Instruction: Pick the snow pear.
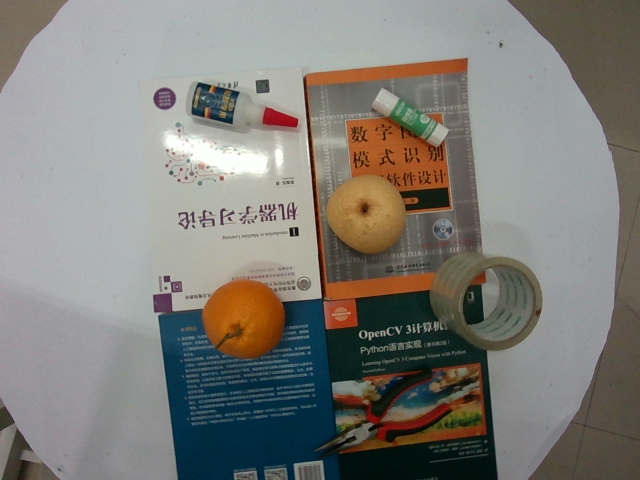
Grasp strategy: vertical